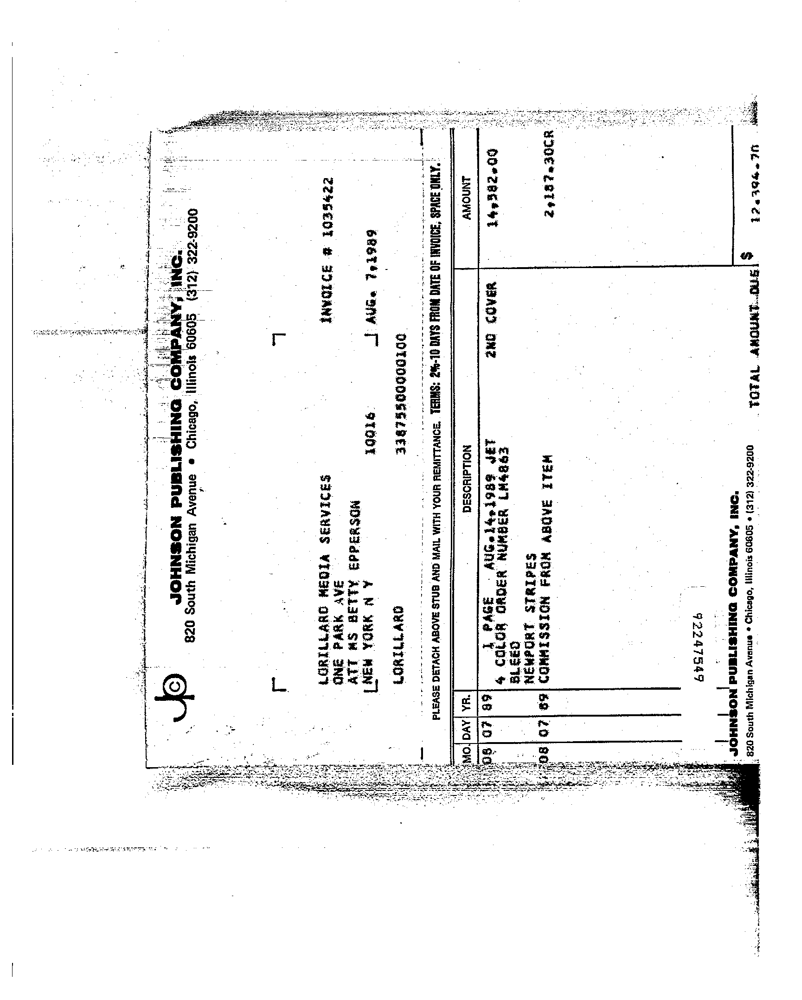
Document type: Invoice